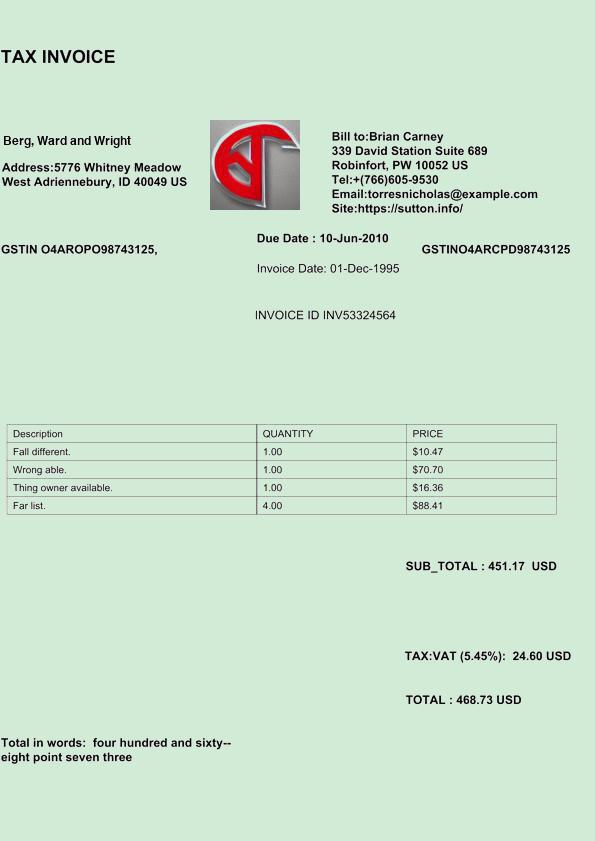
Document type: Invoice